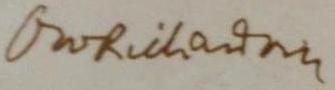
Signature of: owen willans richardson